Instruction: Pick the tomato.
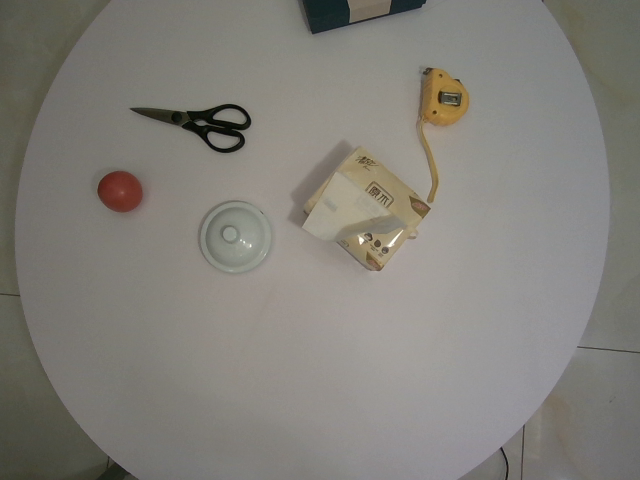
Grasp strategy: vertical